Question: What is the mailing or notice date provided in the document?
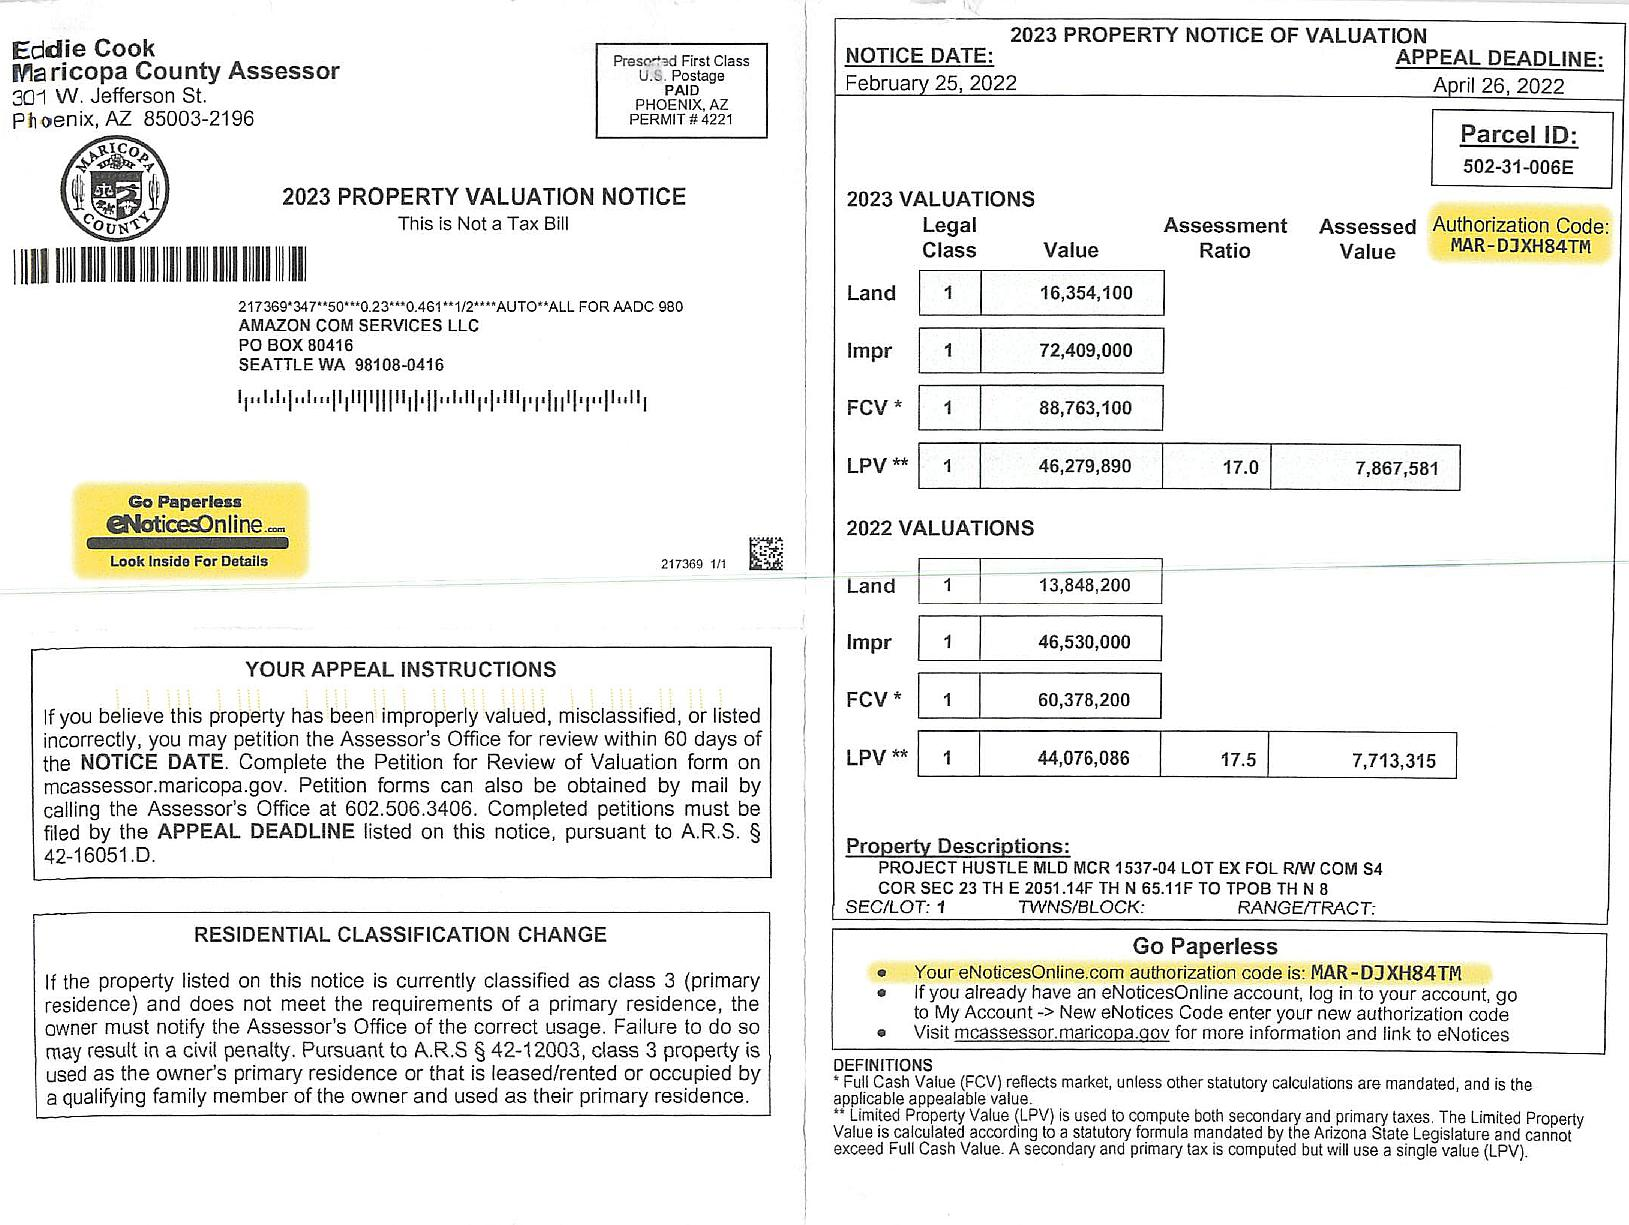
Answer: "25-Feb-22"